Patient: Female, age 44
A 44-year-old woman was admitted to our clinic with a 2-month history of fatigue, cough, dyspnea and fever with hemoptysis. There was not familiarity for lung tumor or tuberculosis. On pathological examination, the spleen was 3 cm palpable below the left costal margin on the mid axillary line. The physical examination of other organs was normal. The results of laboratory tests showed hemoglobin level of 12, 2 g/dl, hematocrit 37,5%, white blood cell count 10,200/mm3, platelet count 1,014,000/mm3. The peripheral blood smear demonstrated normochromic normocytic red blood cells, an increased platelet number, a normal differential leucocyte count with 70% neutrophil, 2% eosinophil and 28% lymphocyte.
The laboratory parameters were as follows: Iron (Fe): 49 ug/dl, transferrin: 210 ug/dl, Fe saturation: 16%, UIBC: 252 ug/dl, TIBC: 301 ug/dl, VitB12: 228 pg/ml, and ferritin: 88 ng/ml. Urine analysis revealed normal findings. Sedimentation rate was 18 mm/h; C-reactive protein was 5 ng/ml.
A pulmonary nodule (3,5 cm) was detected in the upper right lobe on the chest X-ray. Then, thoracic CT was planned. Thoracic CT revealed a solid peripheral subpleural nodule in the right upper lung lobe apical segment with diameter of 37 mm. Nodule has homogeneous pattern showing umbilication in lobule contour-good bordered medial part (Figure 1).
Abdominal CT scan, performed to exclude metastatic renal cell carcinoma, showed only mild splenomegaly. The nodule looked like benign pattern on CT scan and total excision was performed for curative and diagnostic treatment. Microscopically, the tumor was composed of nests of rounded or oval cells with distinct cell borders, optically clear cytoplasm and small nuclei. By immunohistochemistry, tumor cells were positive for HMB-45, NSE and focal S100 antigen. The immunohistochemical staining for synaptophysin was negative. And, it was diagnosed as clear "sugar" cell tumor.
Malignant features of Clear "Sugar" Cell Tumor were excluded by imaging investigations before and after surgical tumor treatment.
However, considering that thrombocytosis continued after the surgical removal of the clear cell tumor in the third month in absence of infections, bone marrow biopsy was performed. The cellularity was 70% and the myeloid/erythroid series ratio was 4. Megakaryocytic series was hyperplasic. There were no atypical cells. Iron stores were normal. Normal karyotype was provided by GTL banding (G banding). JAK V617F heterozygote mutation was detected by polymerase chain reaction (PCR). Essential thrombocythemia was diagnosed according to the World Health Organization (WHO) criteria.
Being the platelet count over 1,000,000/mm3 in the 3rd month after the surgical intervention, the patient was started on therapy with oncocarbide. At present she is at 18th month of the follow-up in good condition with a normal abdominal and thoracic CT.
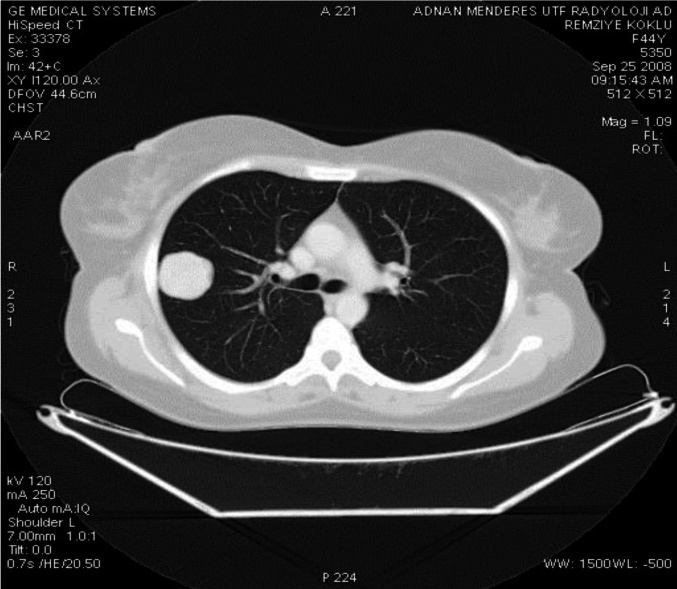
Image caption: In CT parenchyma window in right lung upper lobe apical segment, a solid peripheral subpleural situated nodule which is 37 mm in diameter and has a homogeneous formation showing umbilication in lobule with a contour-good bordered medial part.